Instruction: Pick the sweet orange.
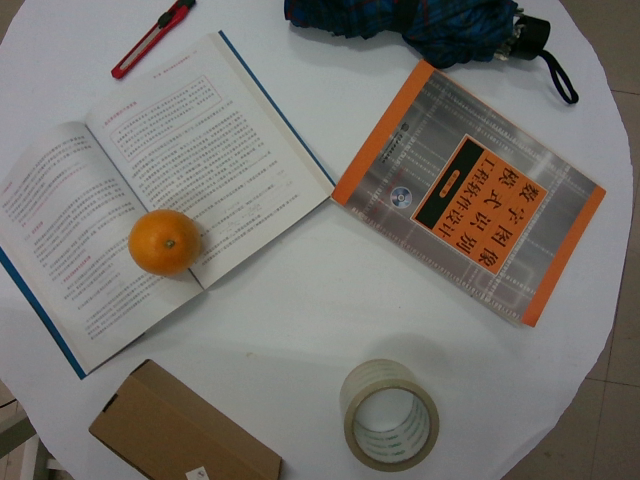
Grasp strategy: vertical